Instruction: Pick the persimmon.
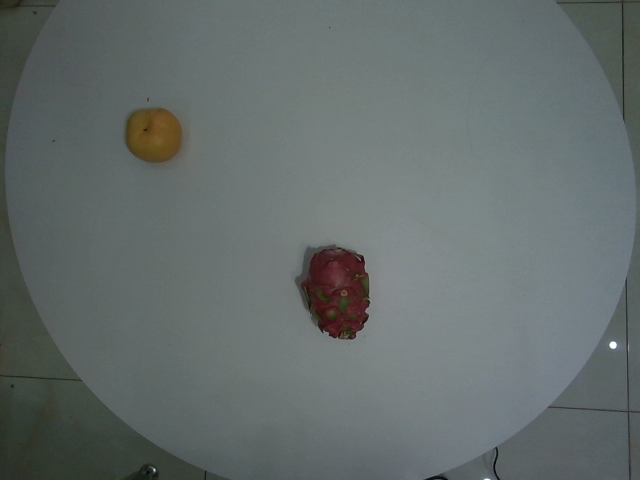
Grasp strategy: vertical